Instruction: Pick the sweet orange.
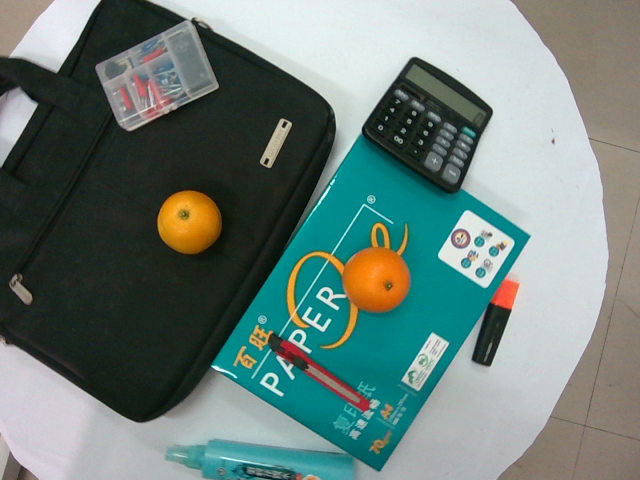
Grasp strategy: vertical